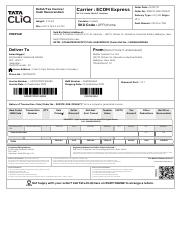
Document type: Invoice